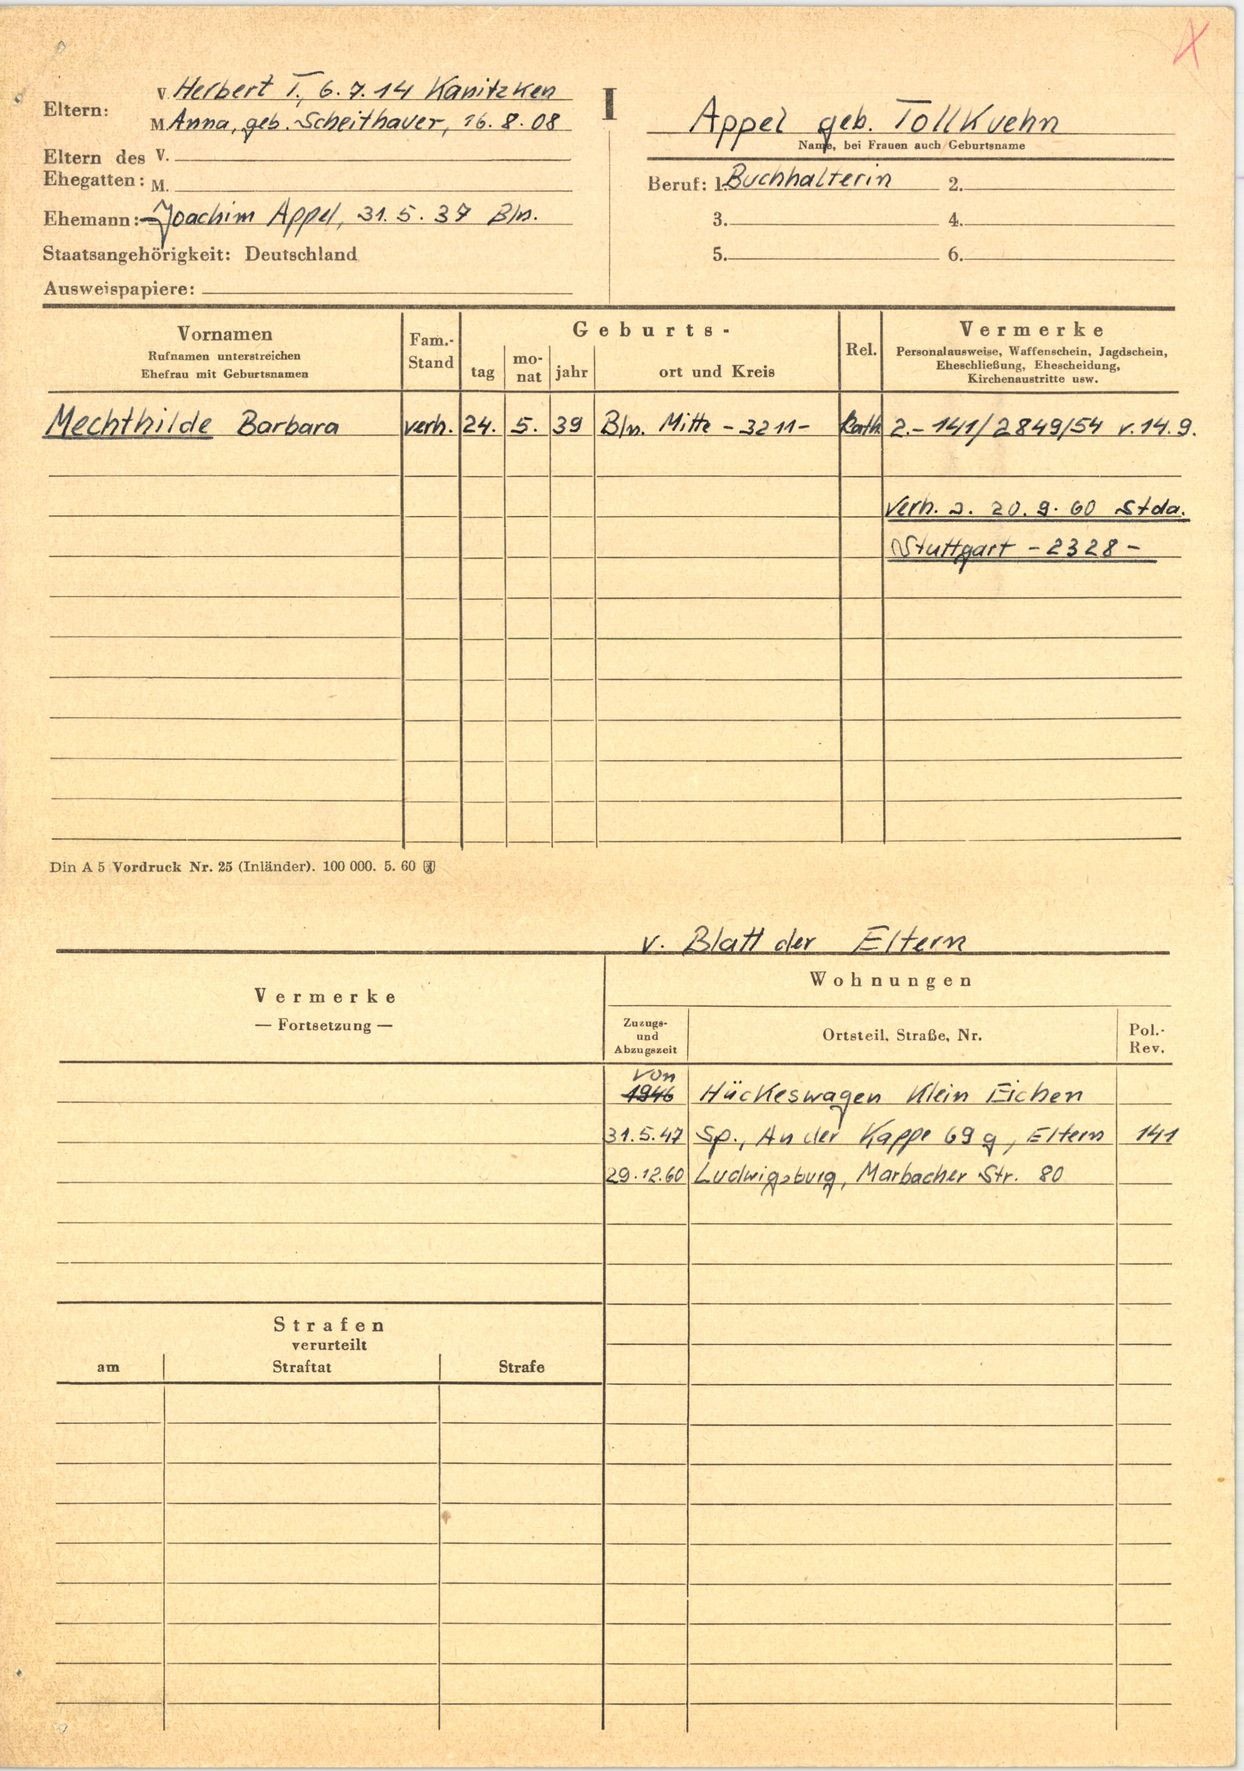
Appel geb. Tollkuehn